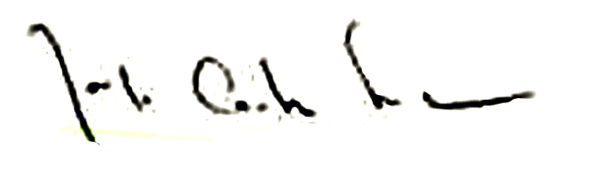
Signature of: jorge carlos fonseca